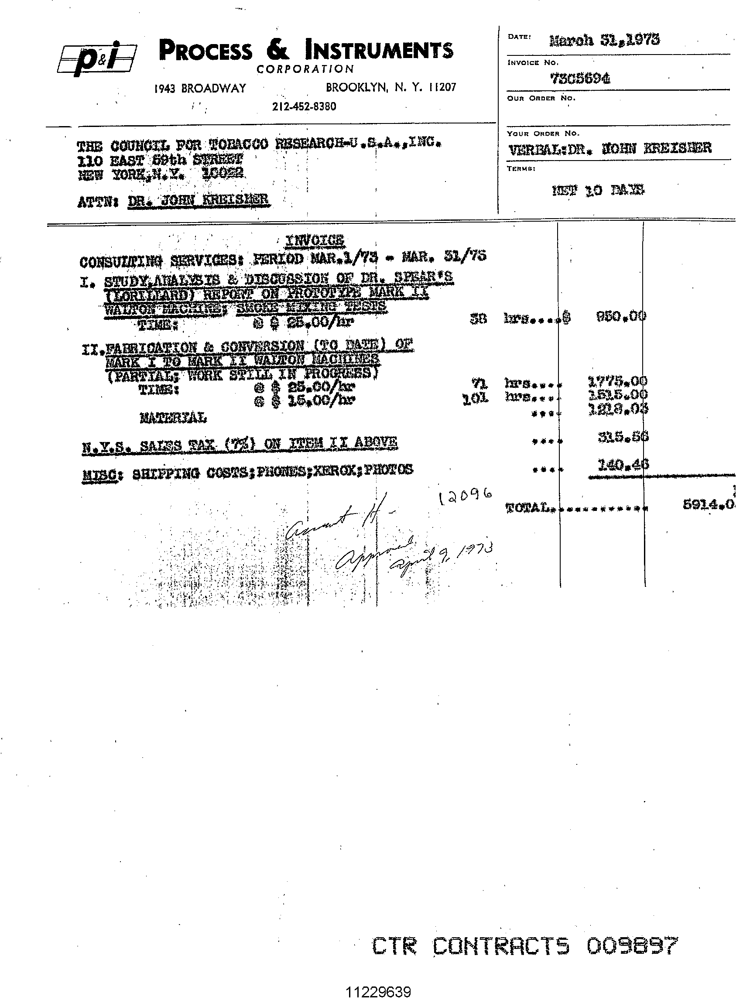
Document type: Invoice